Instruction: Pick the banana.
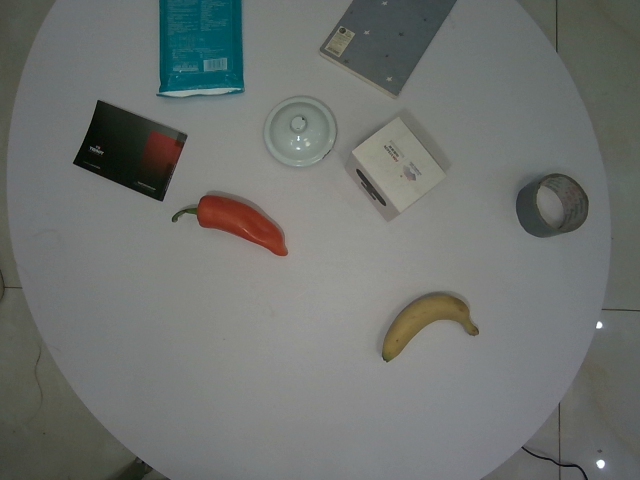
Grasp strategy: vertical